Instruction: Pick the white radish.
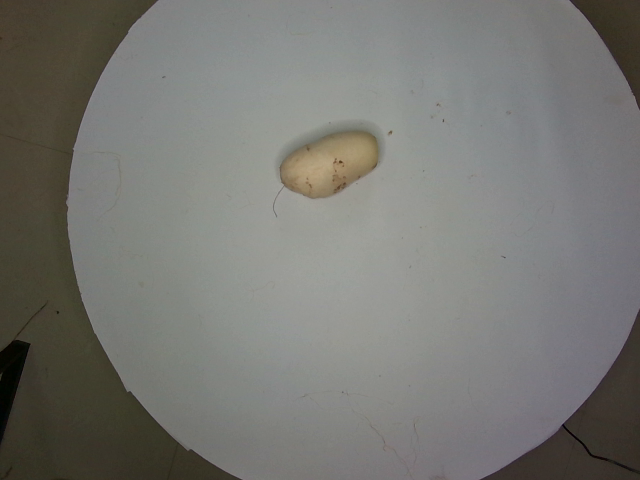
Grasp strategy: vertical